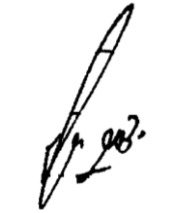
Signature of: isaac joseph